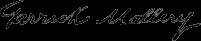
Signature of: garrick mallery